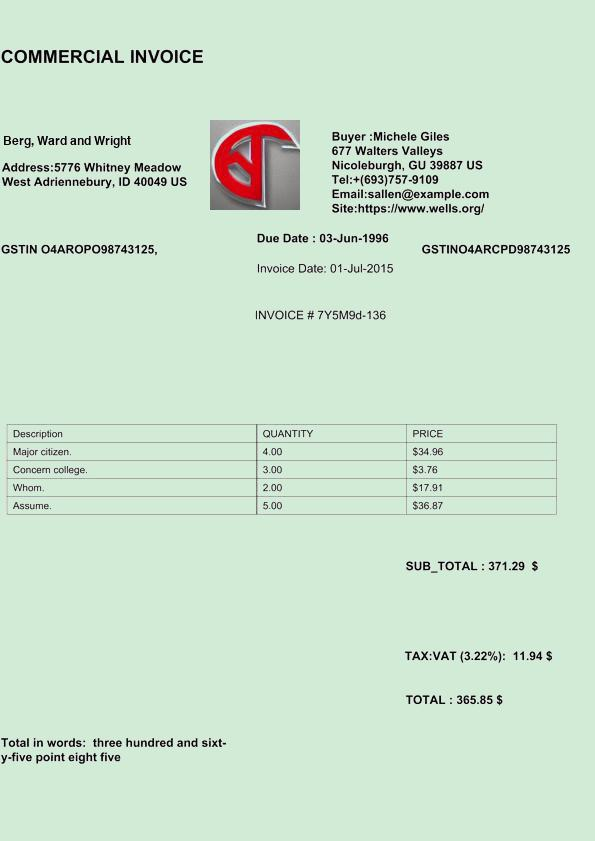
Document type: Invoice